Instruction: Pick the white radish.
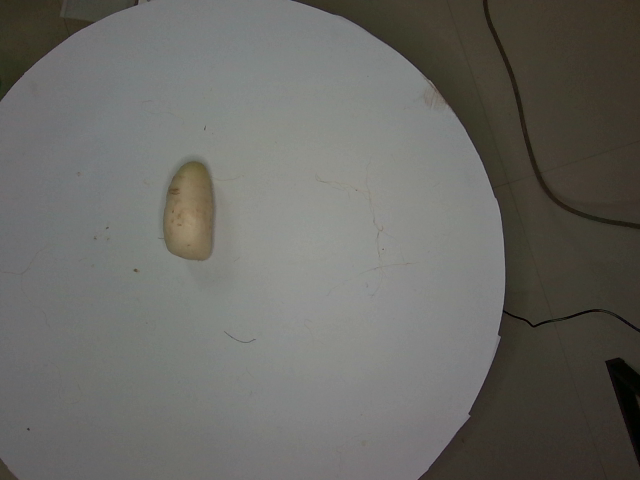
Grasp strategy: vertical